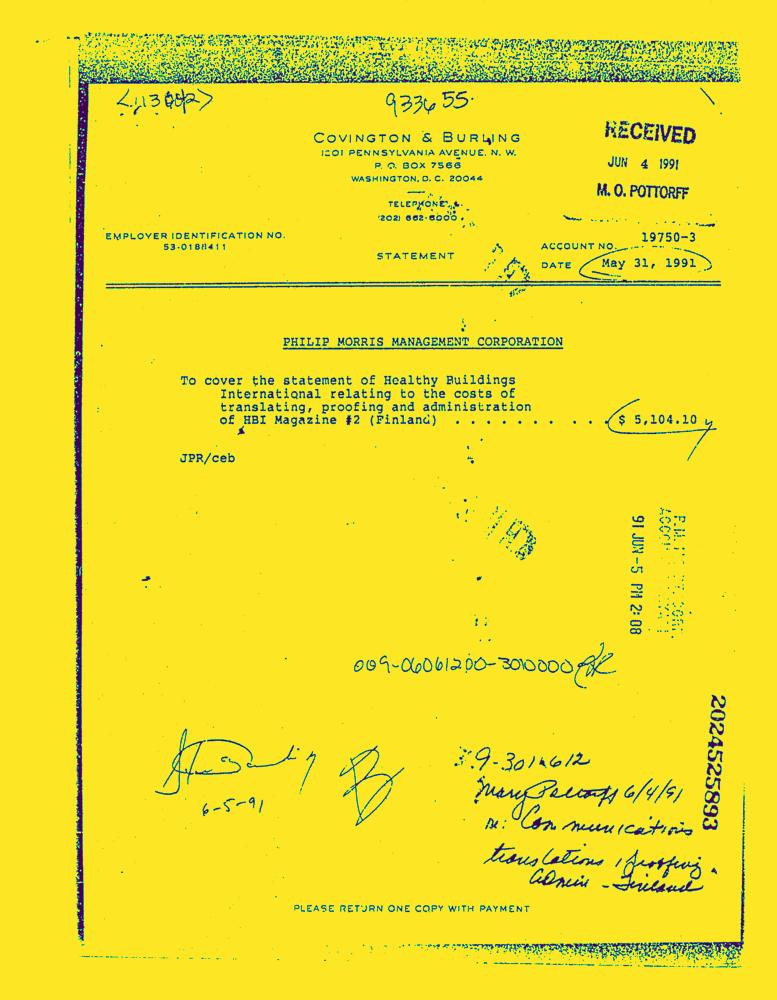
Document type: Invoice-Doc